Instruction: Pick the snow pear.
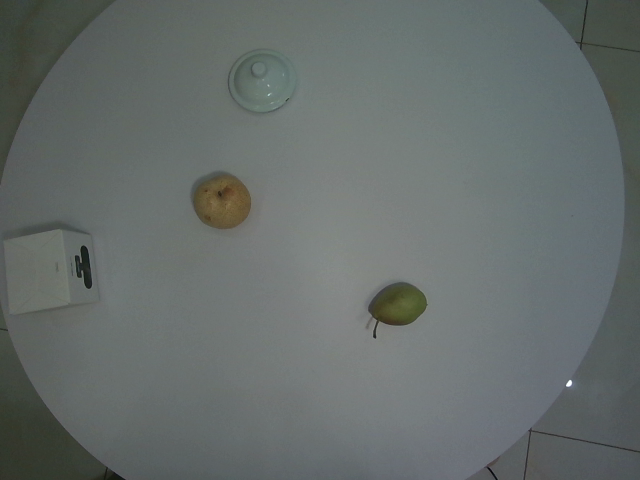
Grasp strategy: vertical